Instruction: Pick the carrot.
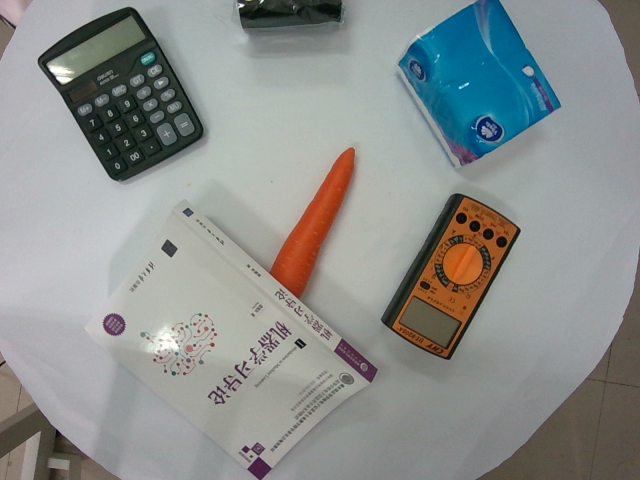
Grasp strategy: vertical